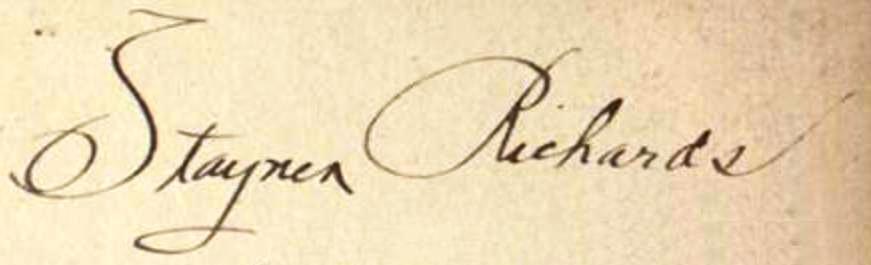
Signature of: stayner richards